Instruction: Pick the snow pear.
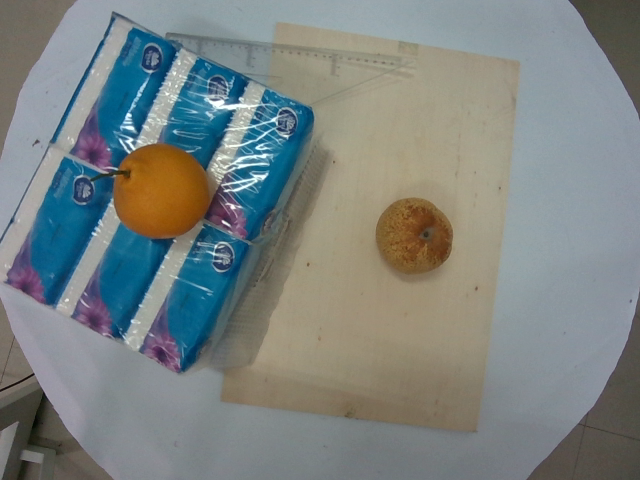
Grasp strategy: vertical